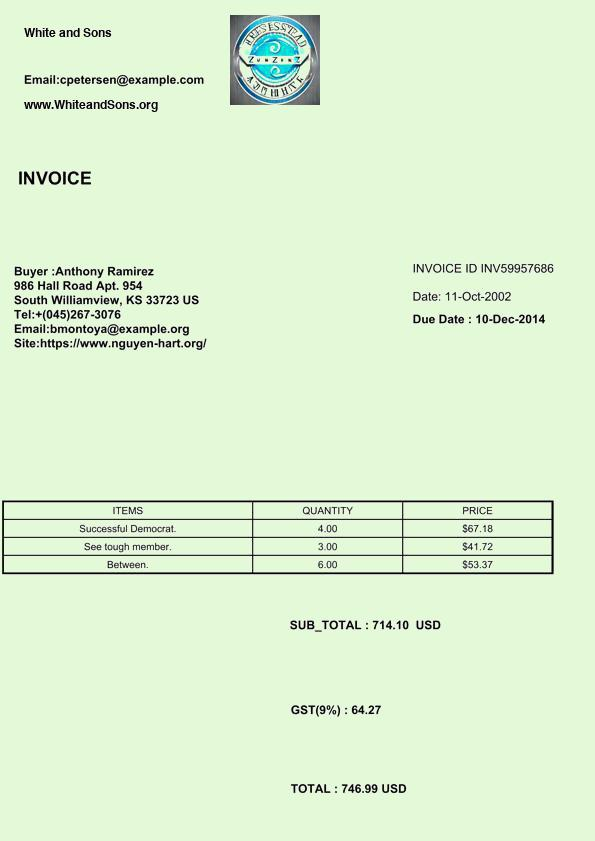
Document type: Invoice